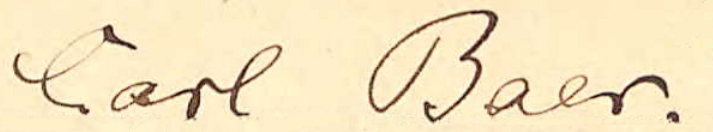
Signature of: karl baer